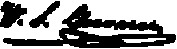
Signature of: walter smith gurnee